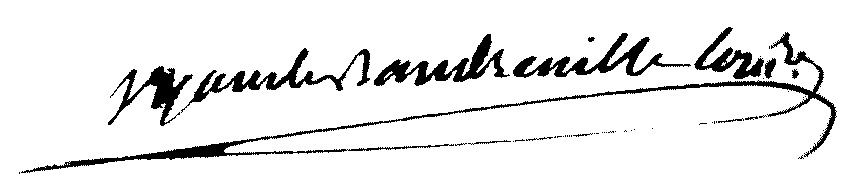
Signature of: pierre gabriel vyau de baudreuille